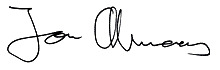
Signature of: jon almaas